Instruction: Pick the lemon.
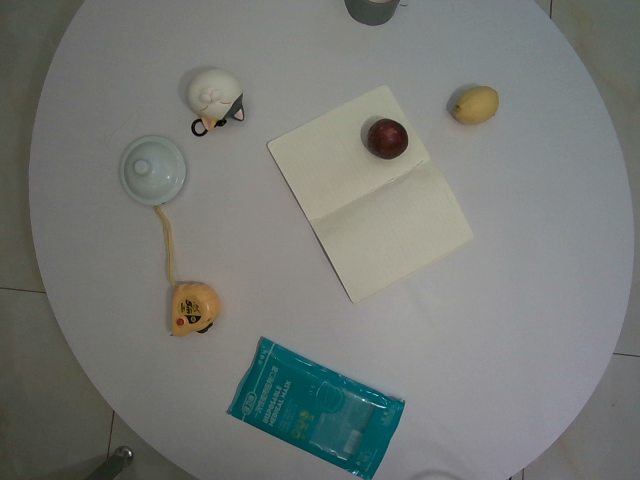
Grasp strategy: vertical